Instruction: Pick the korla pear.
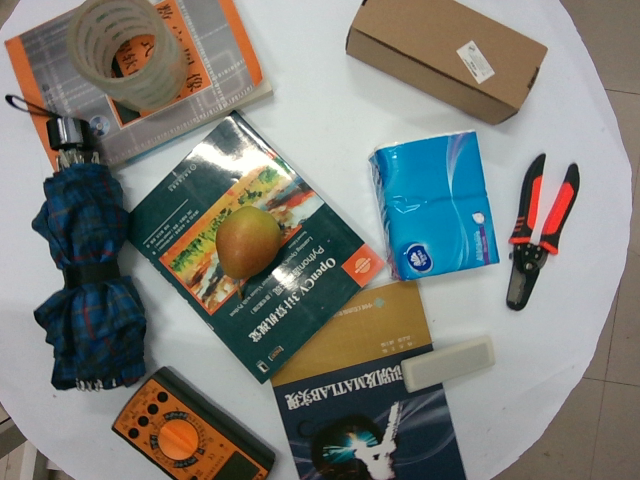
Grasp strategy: vertical